Question: In what way does the history help explain the case?
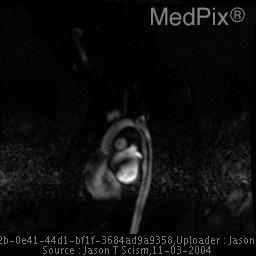
Answer: The patient's history of This case is based on a 3 year old female who at the age of 18 months underwent surgical resection with end-to-end repair of a mild preductal coarctation of the aorta just proximal to the left subclavian artery take-off. is key in understanding the case.